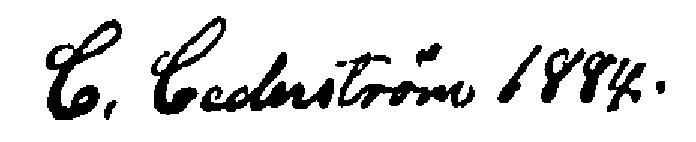
Signature of: carl cederström